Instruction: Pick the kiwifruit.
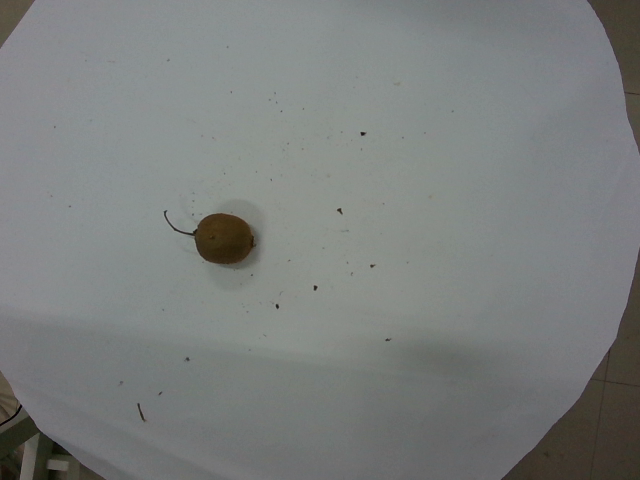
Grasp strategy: vertical